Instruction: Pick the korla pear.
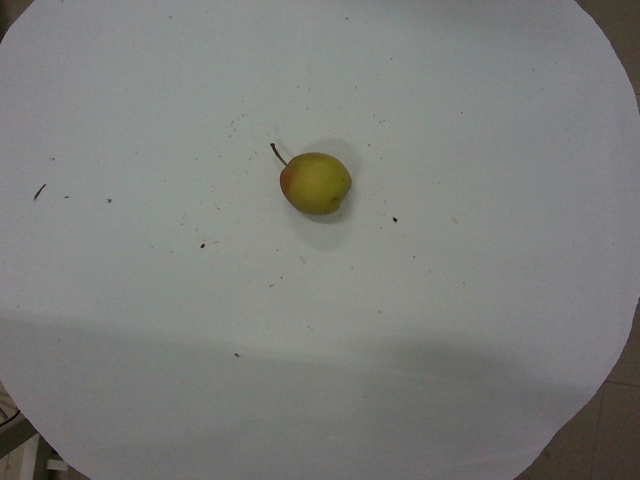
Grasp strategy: vertical